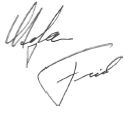
Signature of: štefan füle